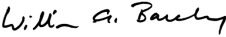
Signature of: william barclay